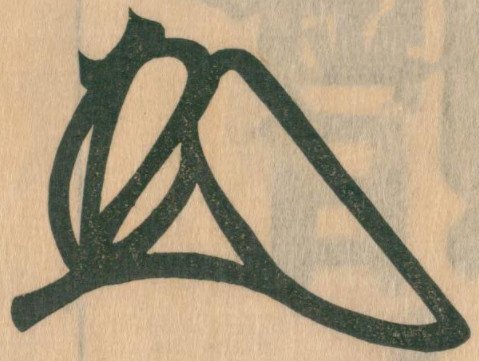
Signature of: ashikaga takauji